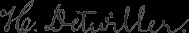
Signature of: henry detwiller